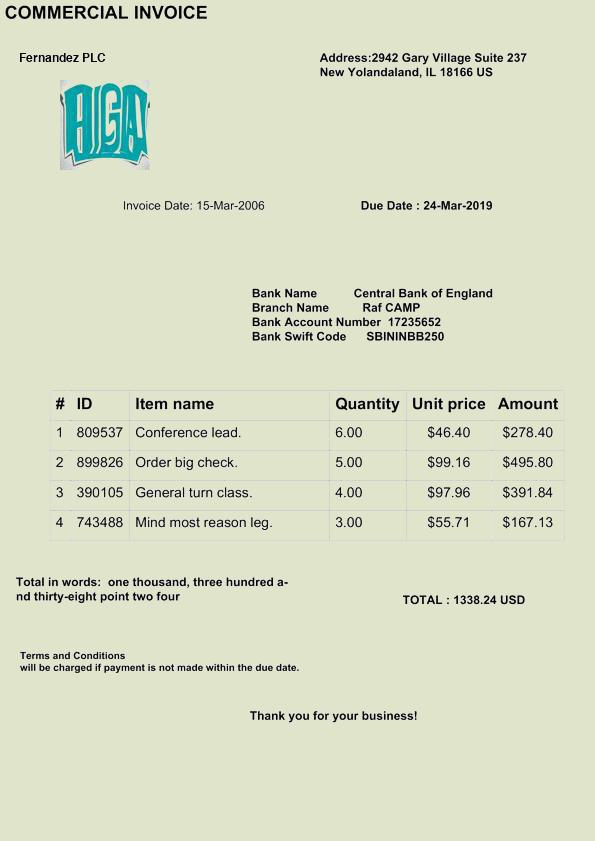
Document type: Invoice